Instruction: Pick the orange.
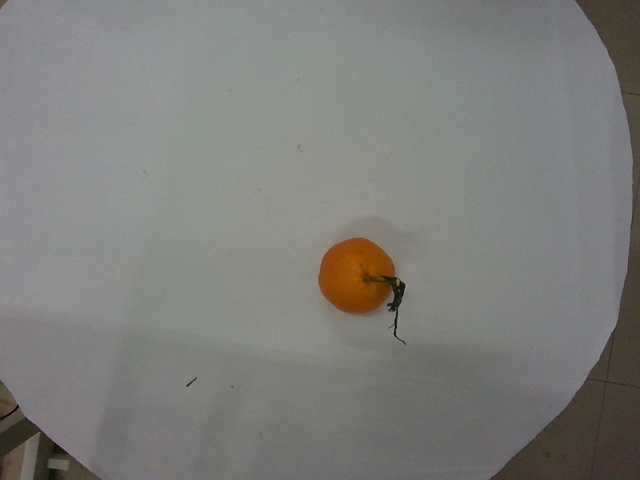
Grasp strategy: vertical